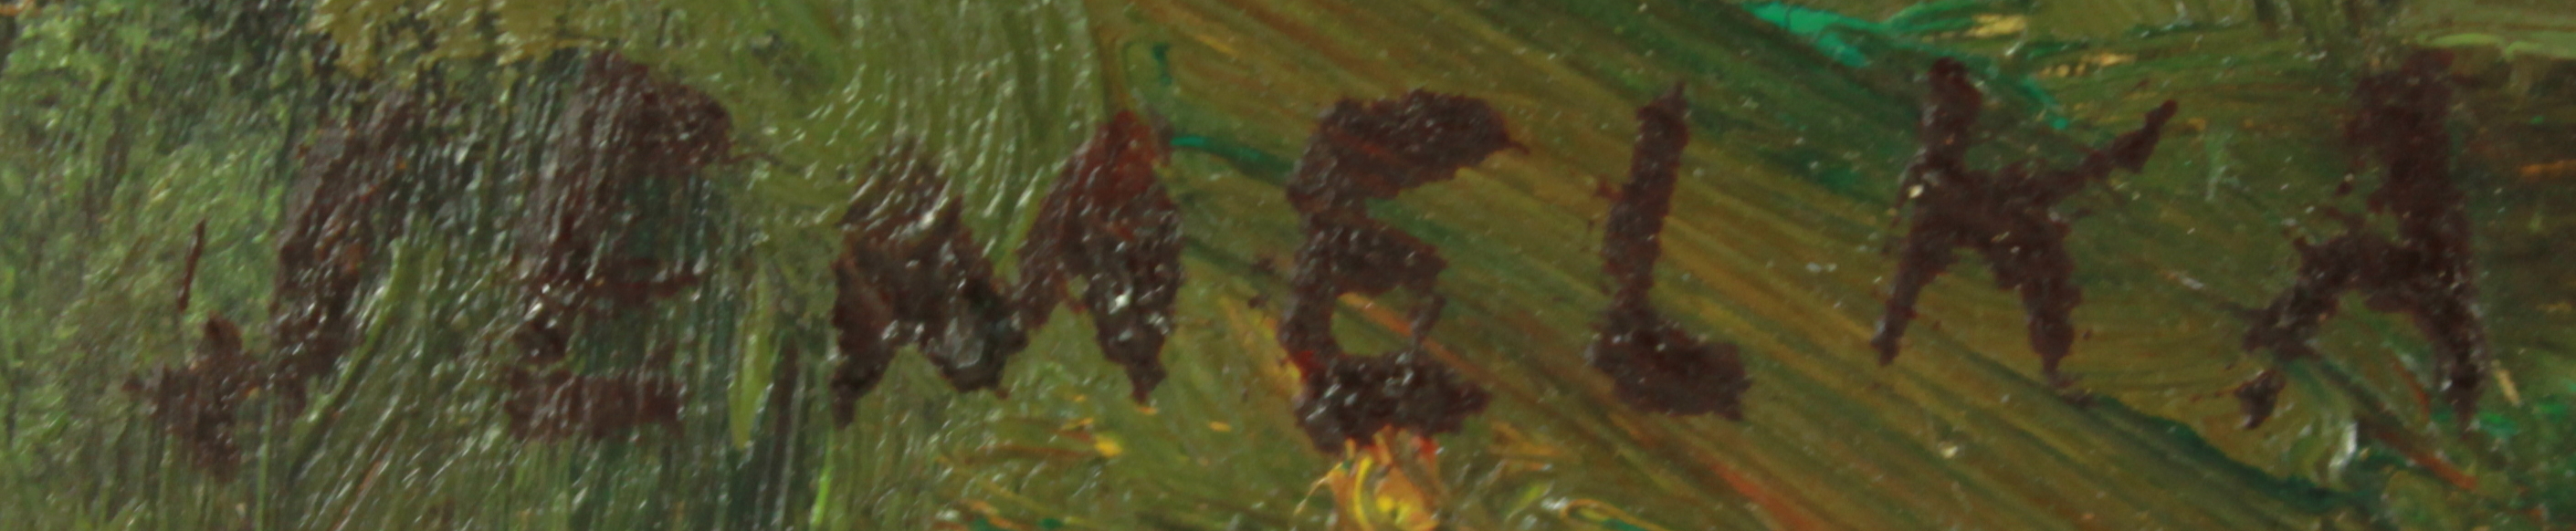
Signature of: antonín jemelka